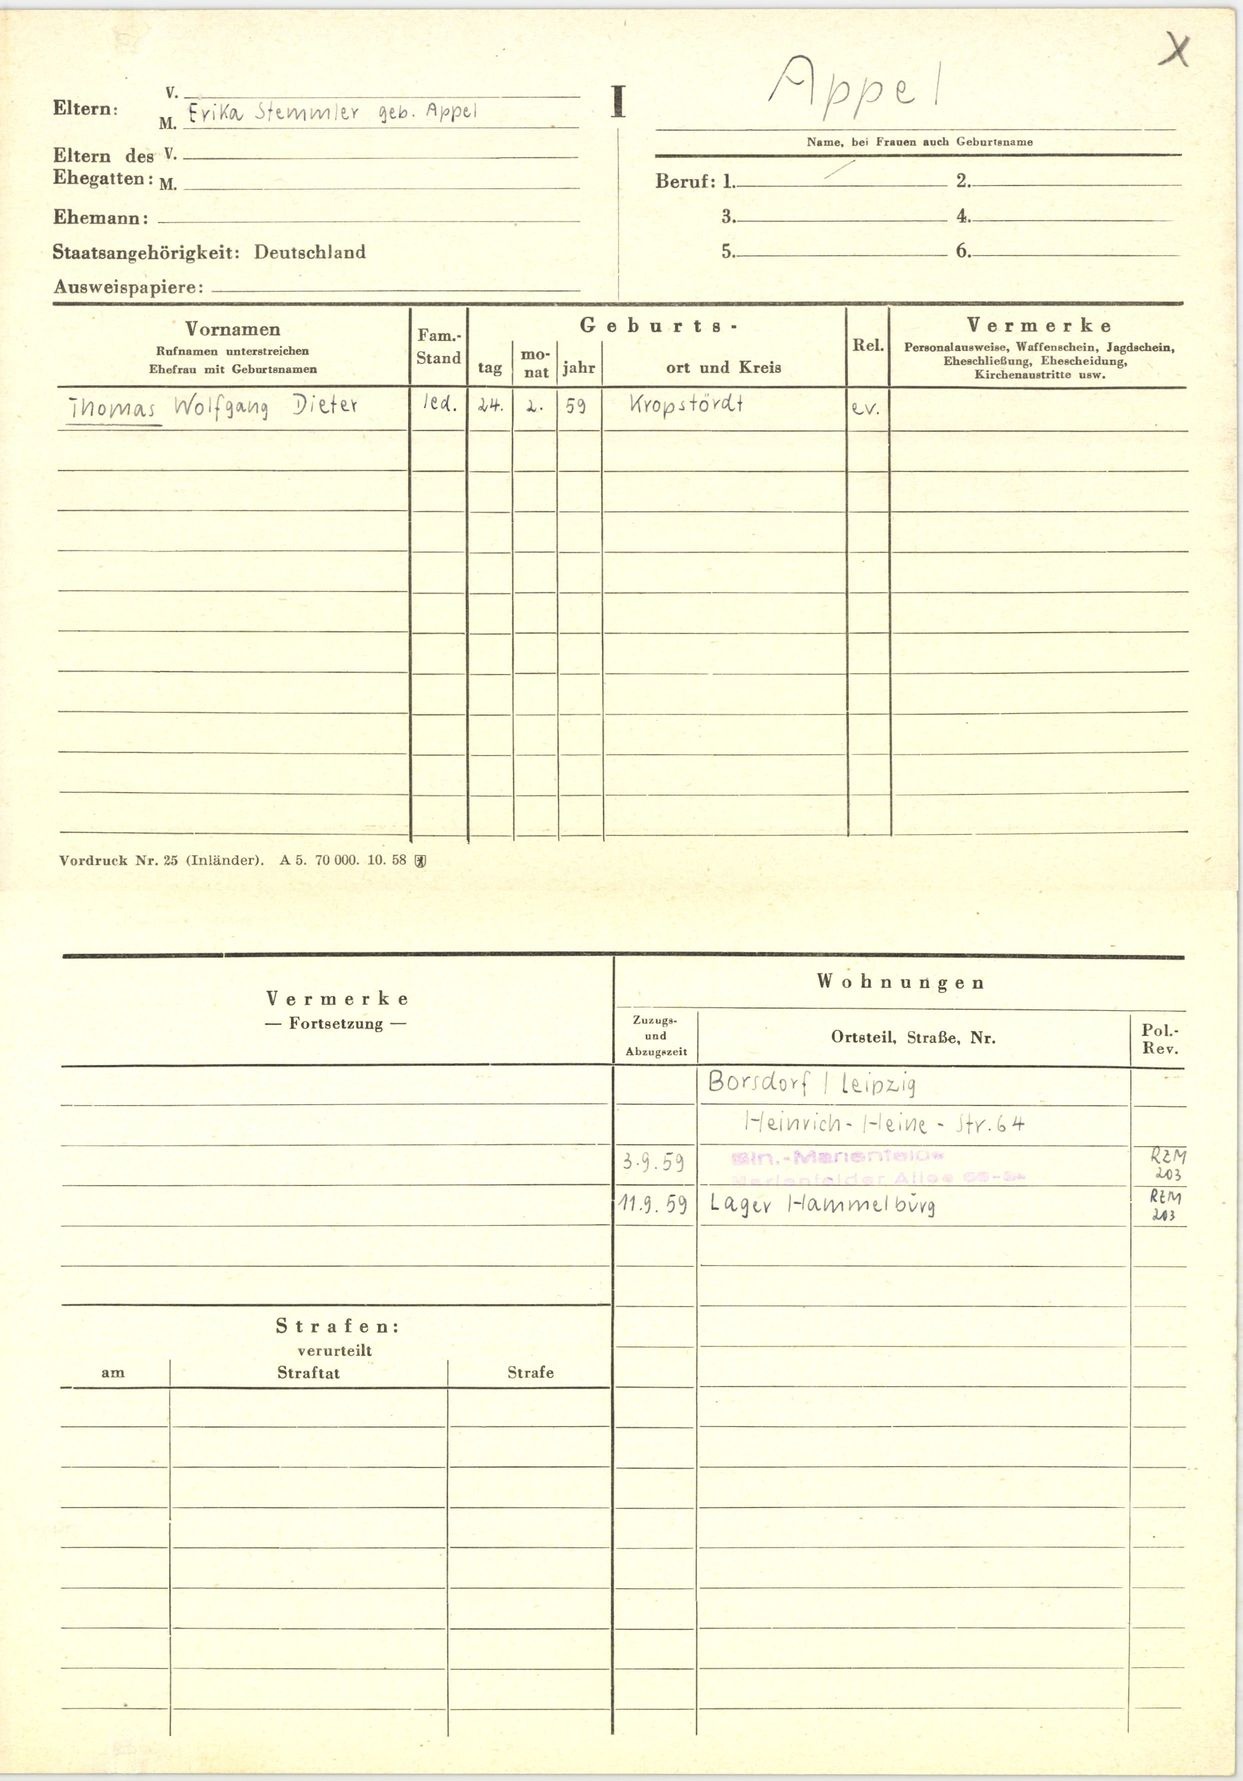
Appel